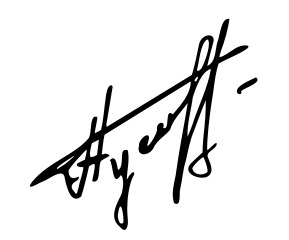
Signature of: alexei gusarov